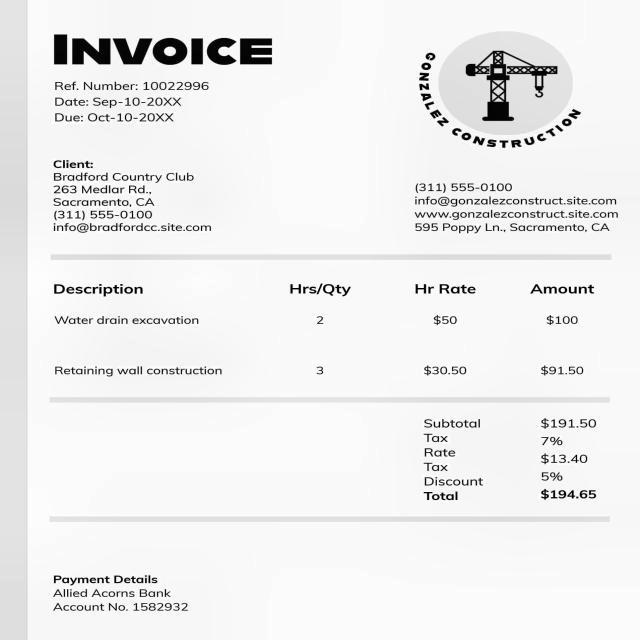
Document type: Invoice